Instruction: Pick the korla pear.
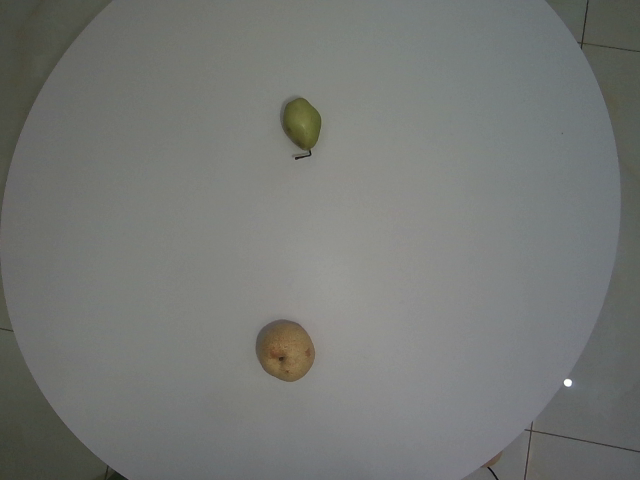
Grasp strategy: vertical